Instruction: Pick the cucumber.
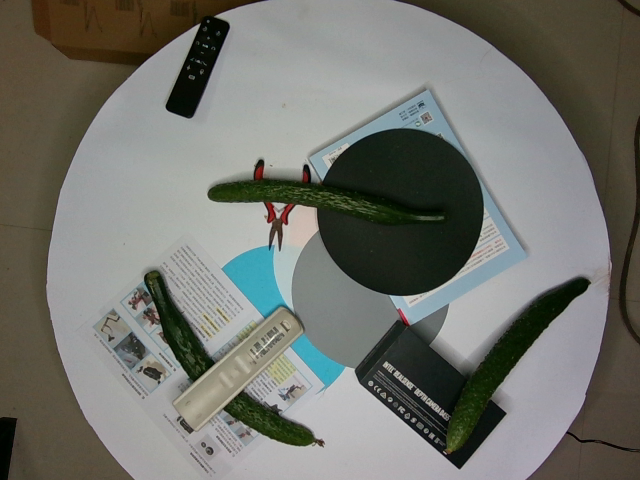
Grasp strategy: vertical